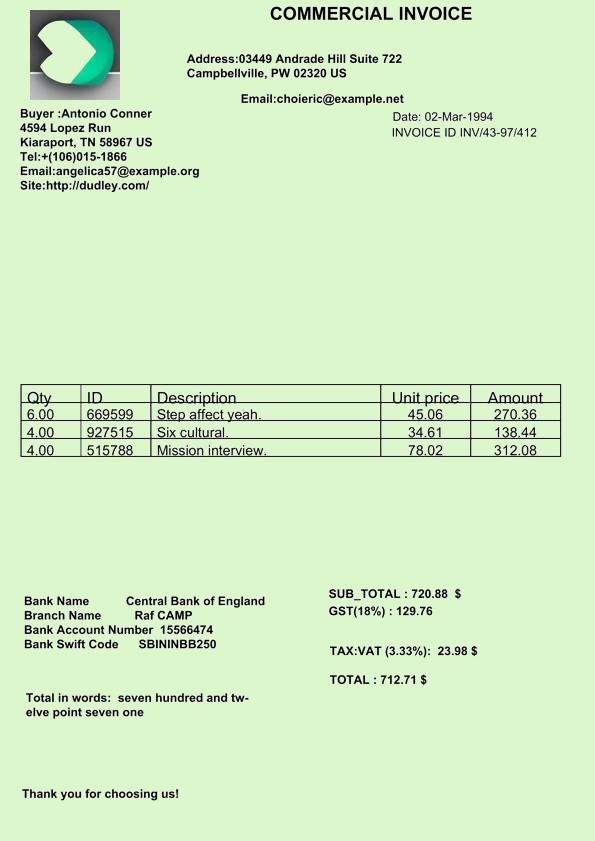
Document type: Invoice